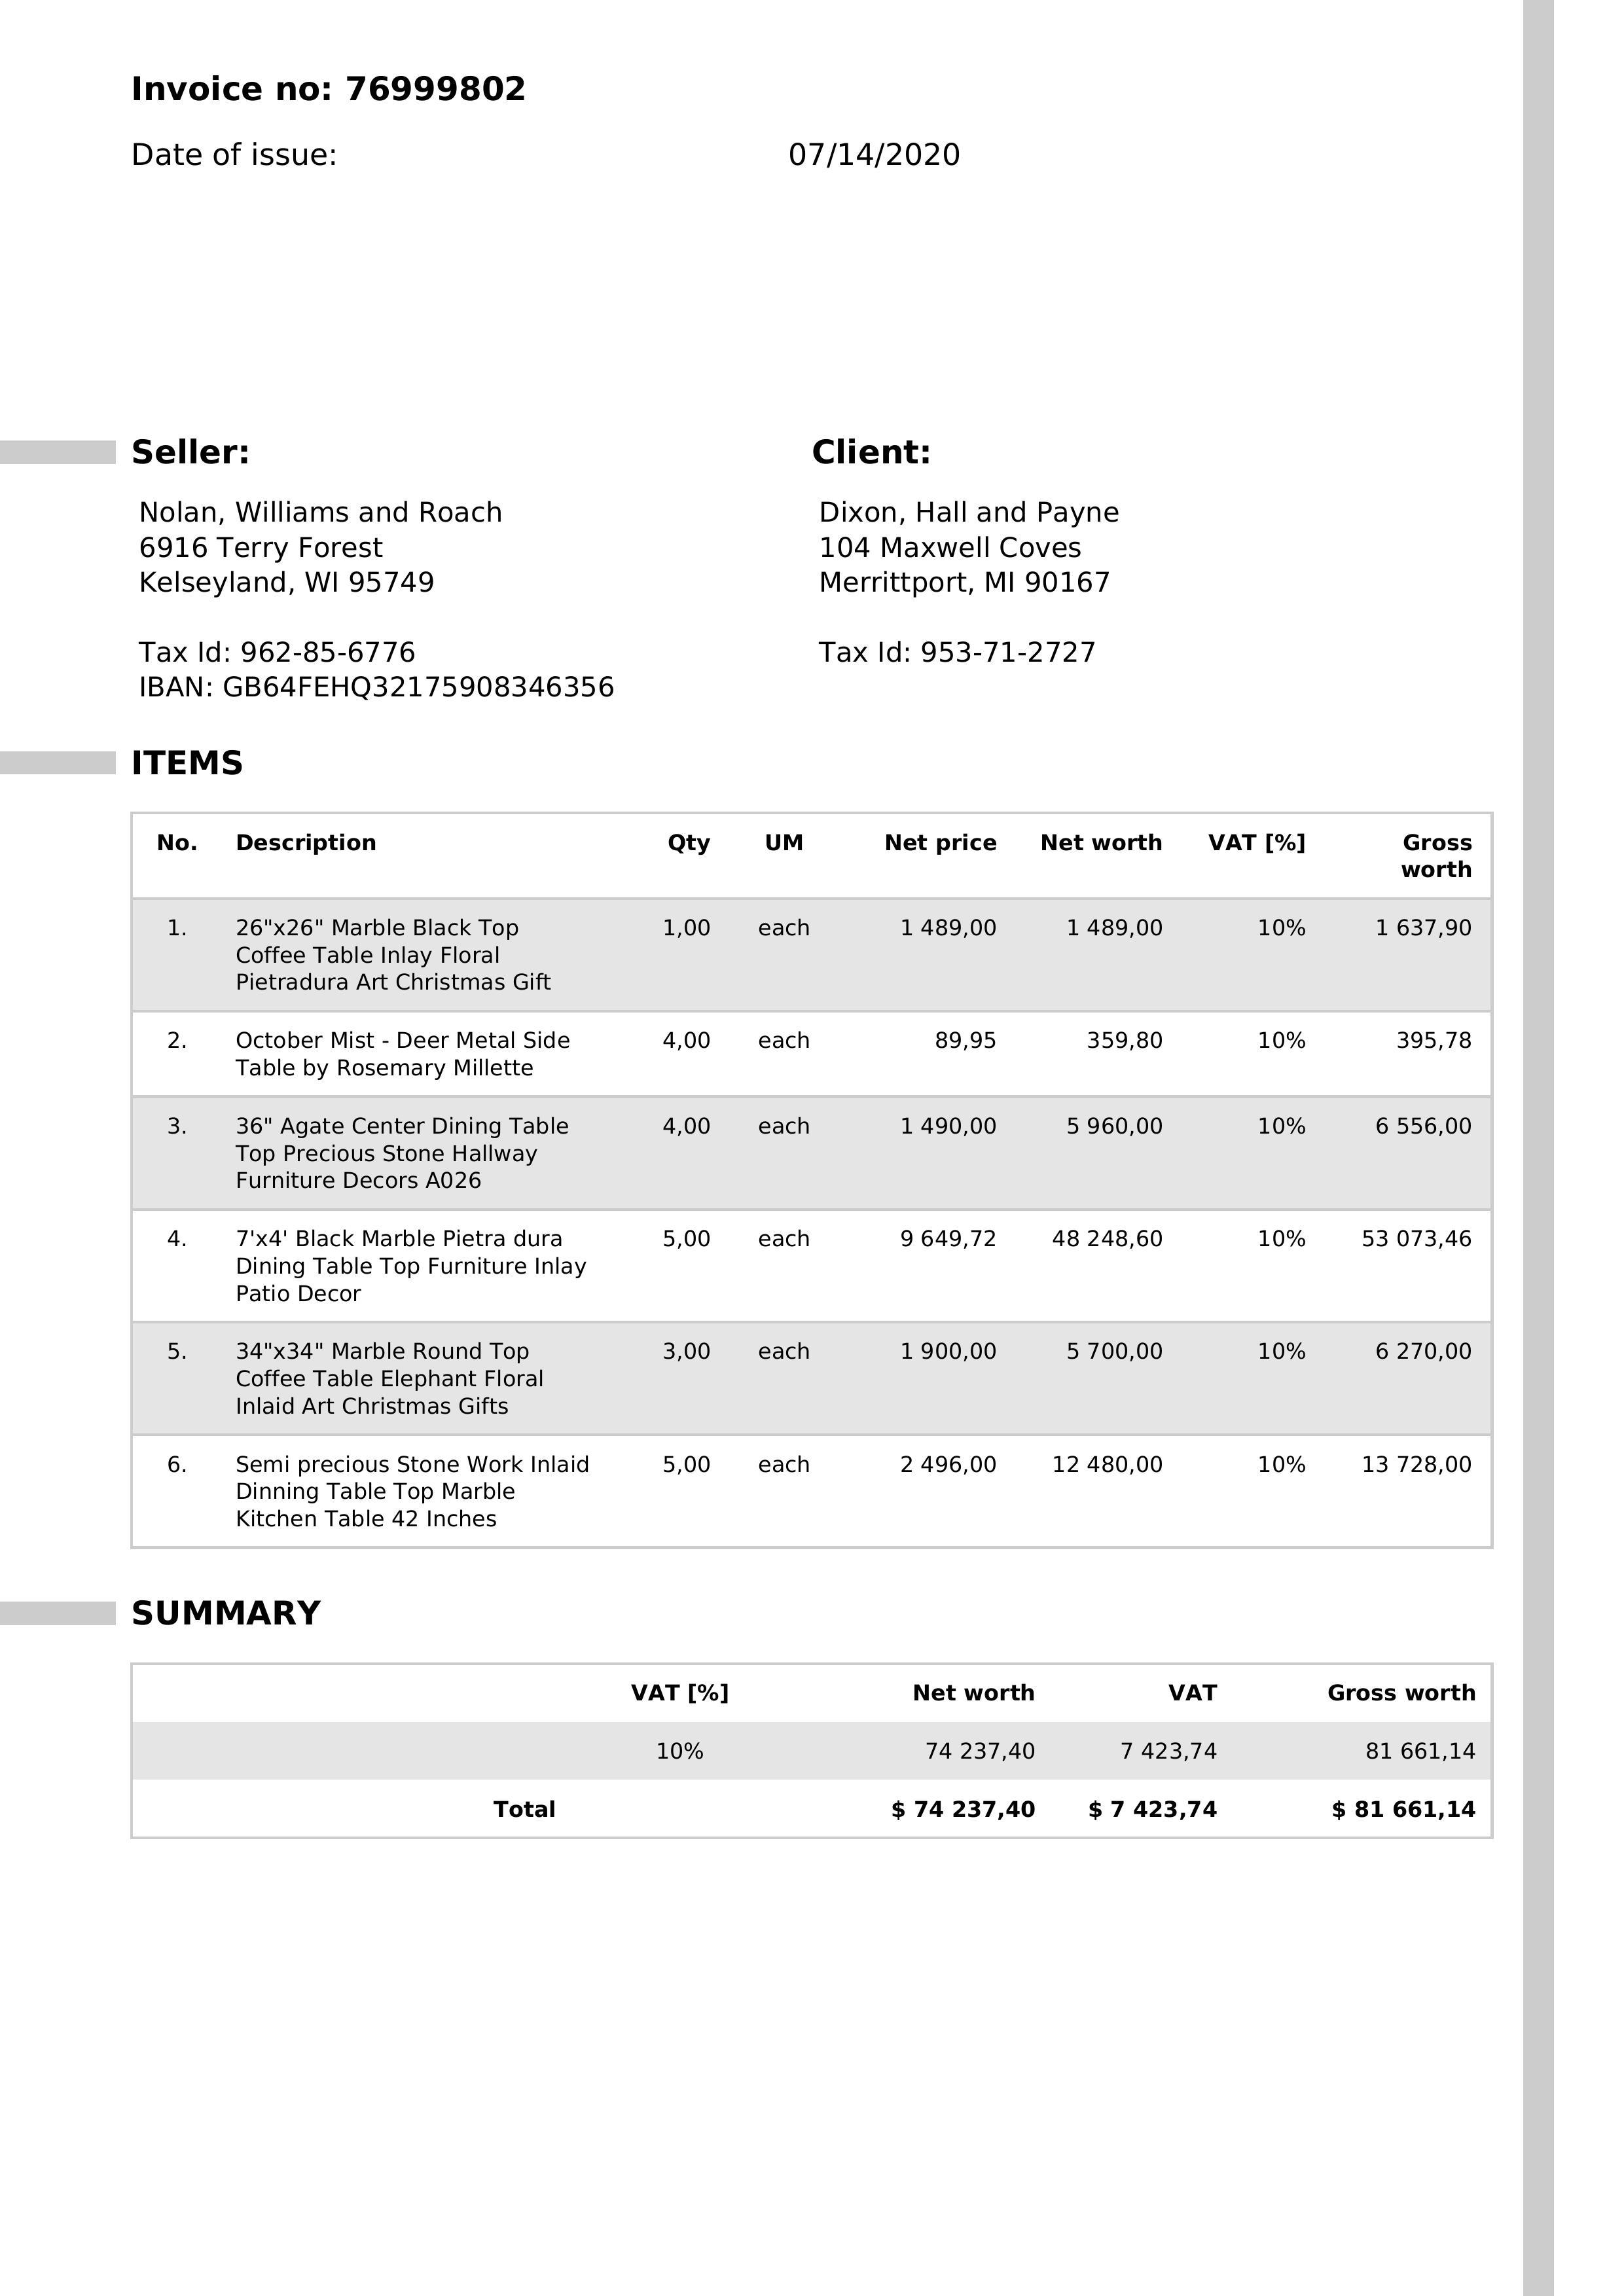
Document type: Invoice